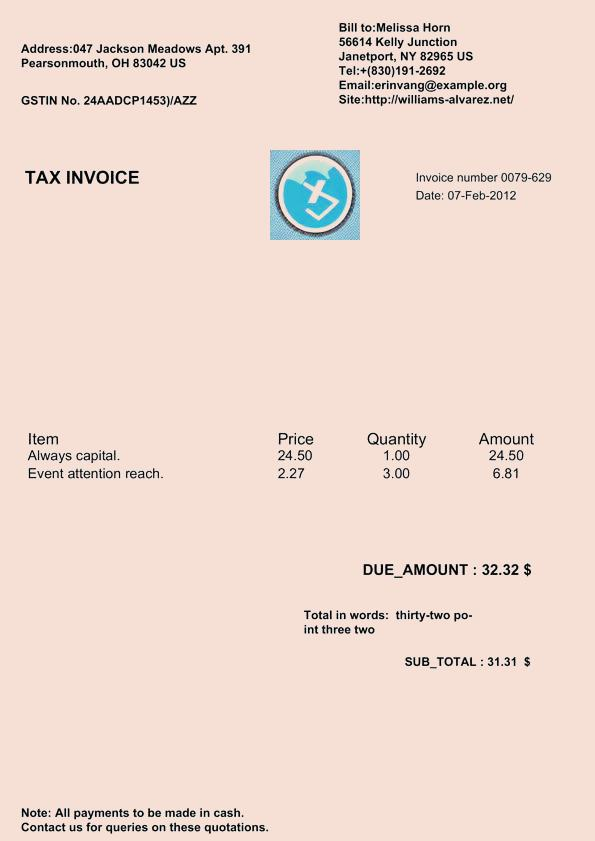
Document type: Invoice